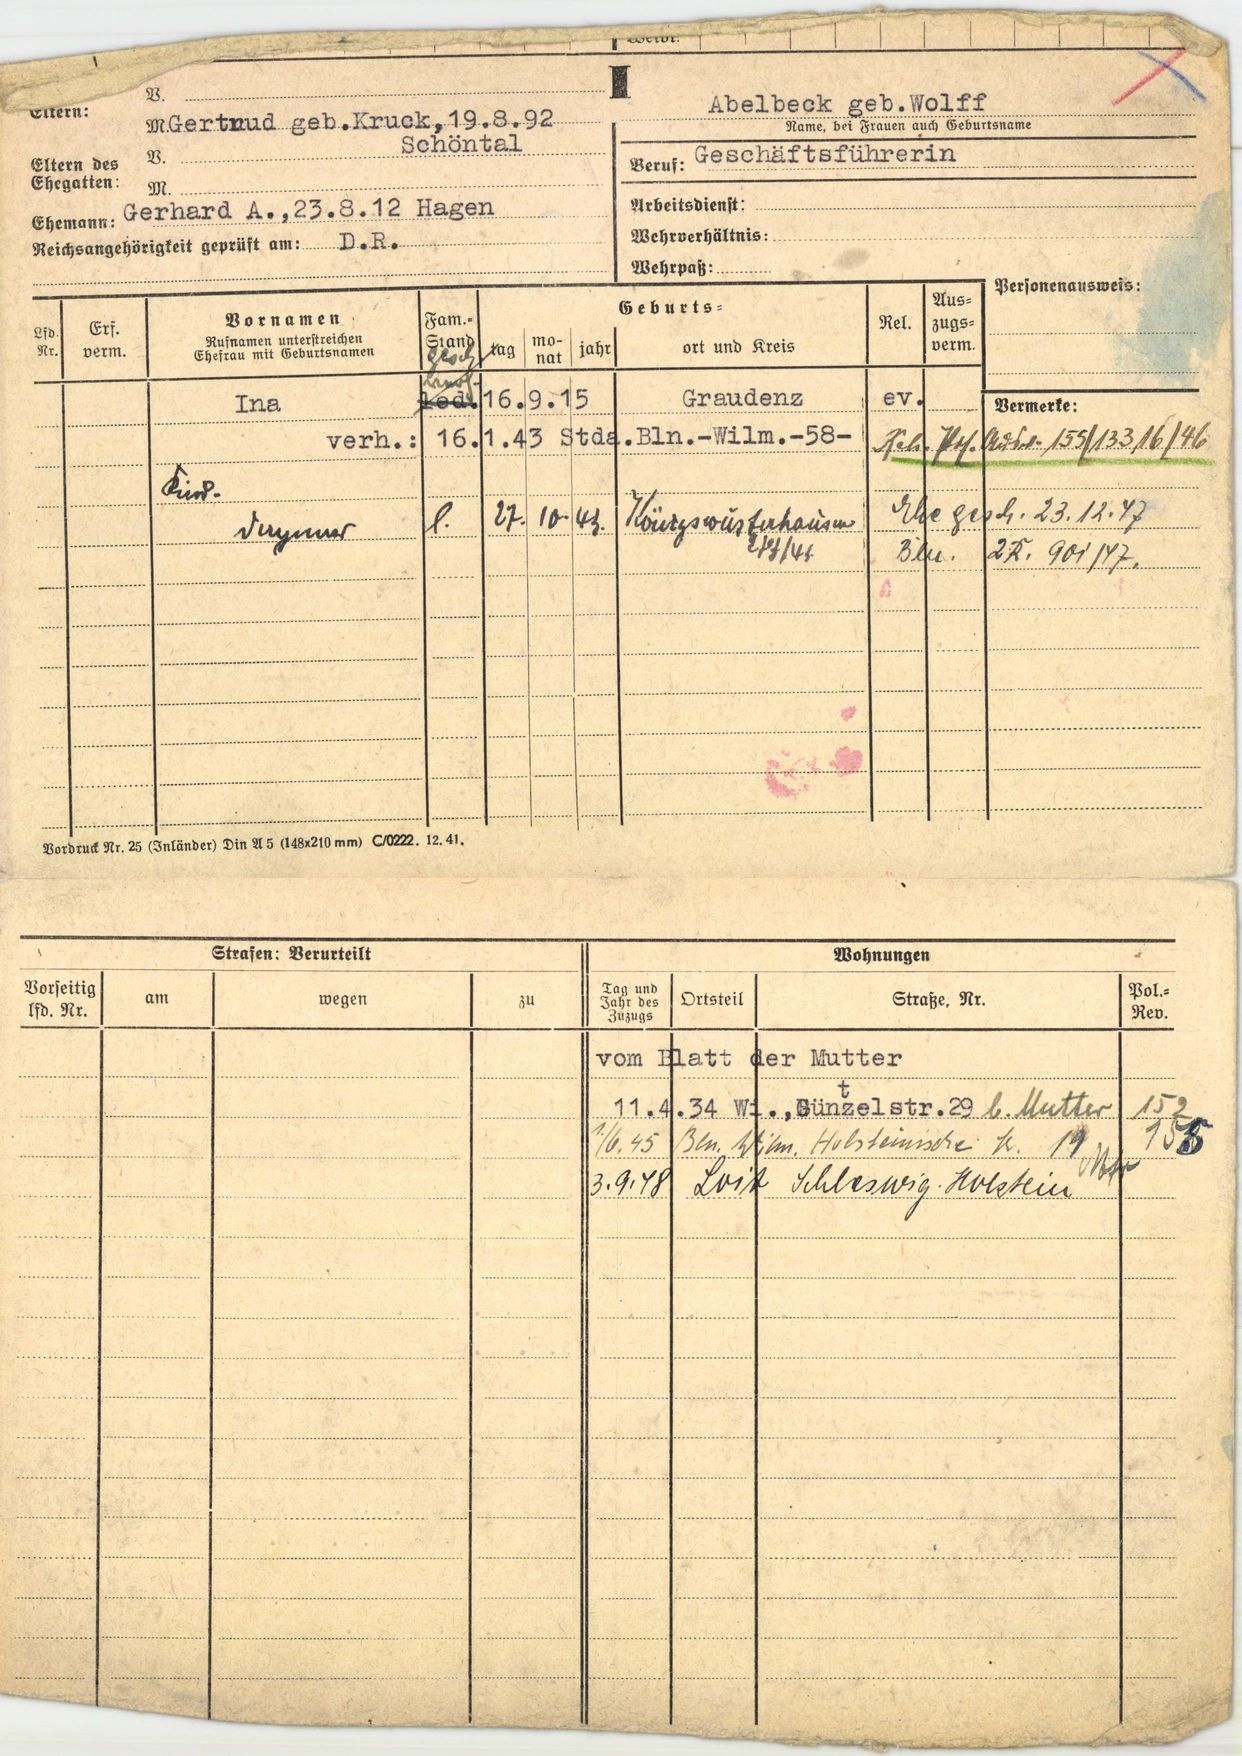
Abelbeck geb. Wolff